Question: How is the history relevant to the case?
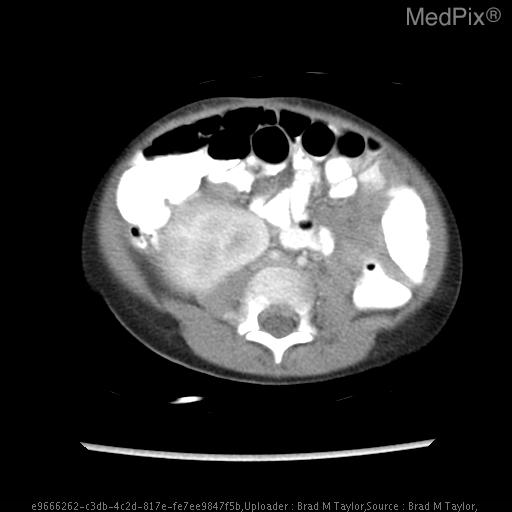
Answer: The patient's history of 30 month old girl with right-sided abdominal mass. is key in understanding the case.